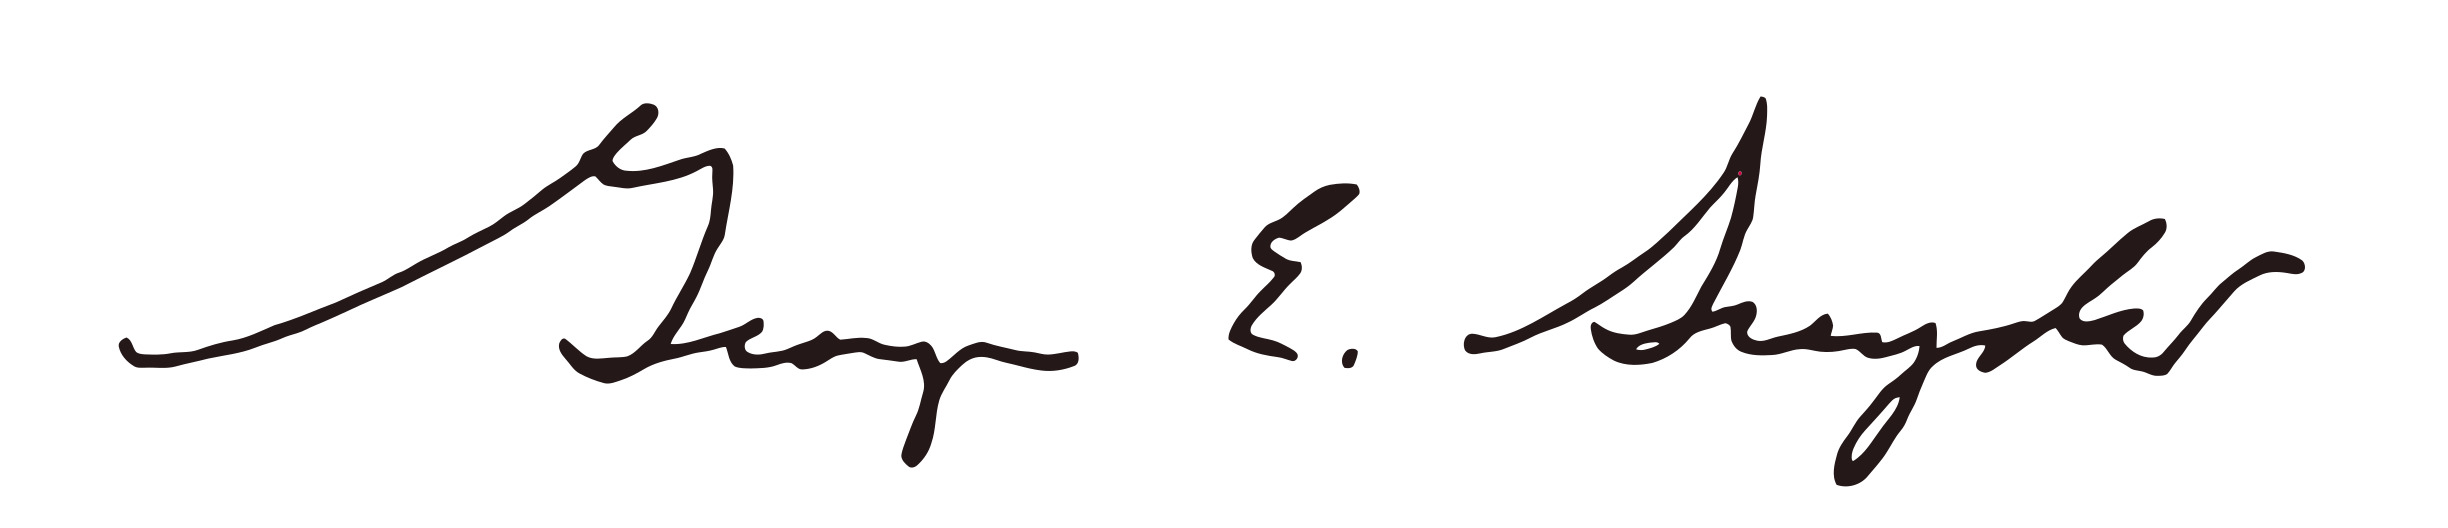
Signature of: george snyder